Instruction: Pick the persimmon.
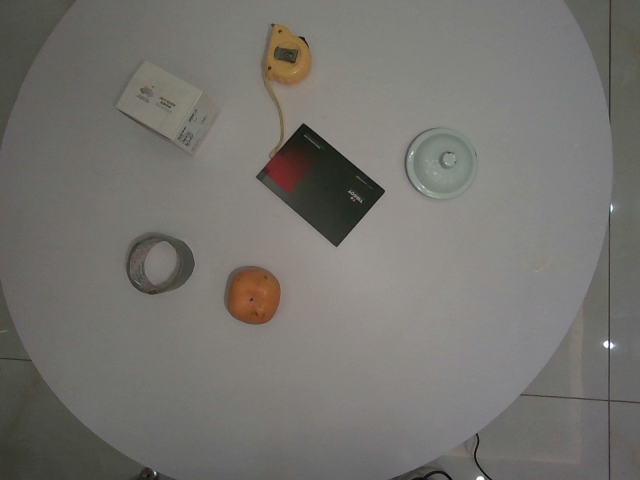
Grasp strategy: vertical